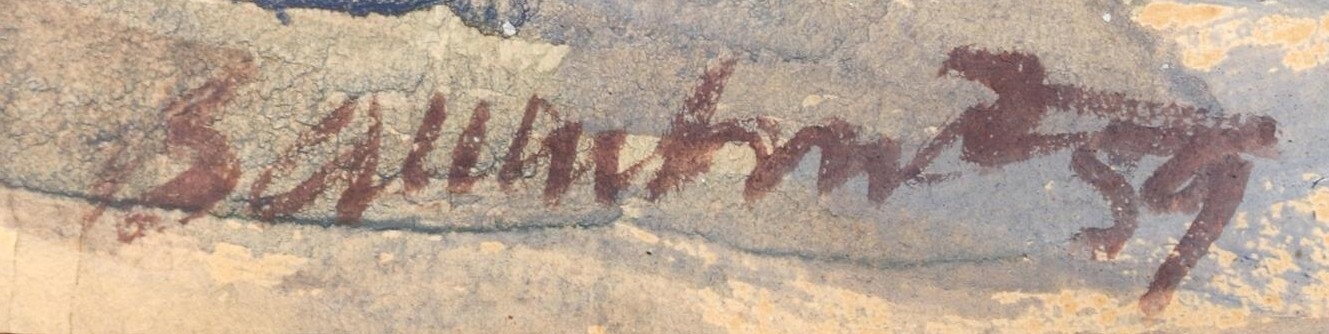
Signature of: jaroslav baumbruck